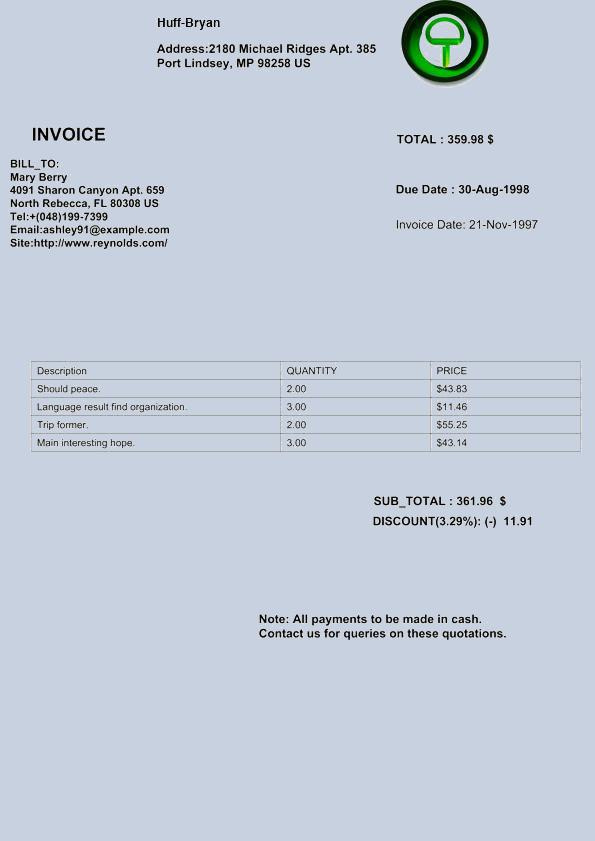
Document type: Invoice